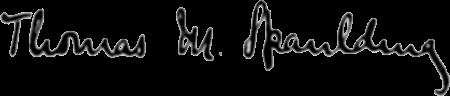
Signature of: thomas marshall spaulding